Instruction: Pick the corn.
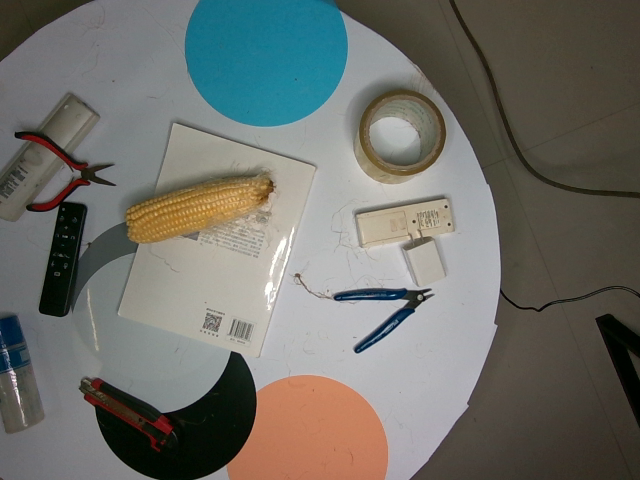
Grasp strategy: vertical